Question: What is the suspected problem?
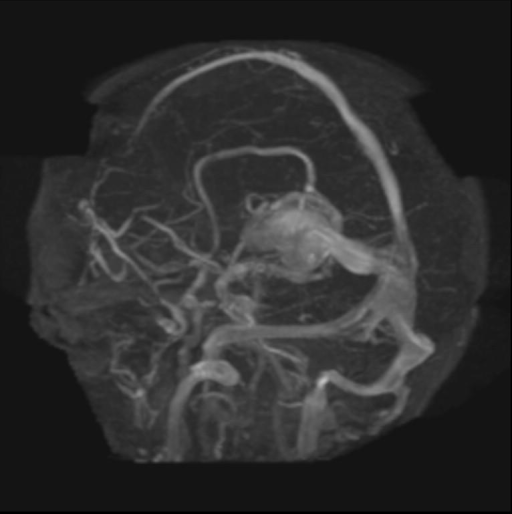
Answer: The findings suggest Chest radiograph demonstrates branching opacity in a bronchovascular distribution in the right middle lobe.
Review of prior imaging demonstrates presence of a Vein of Galen Malformation (VOM) with recent embolization treatment with Onyx. Multiple serpentine flow voids seen on MRI. Angiogram confirms shunting from multiple feeders into a dilated Vein of Galen, draining into an enlarged straight sinus.. Focal aneurysmal dilation in the region of the Vein of Galen.. The patient might have a history of 8 yo girl for follow-up of after embolization of Vein of Galen Aneurysm with Onyx.  A Chest X-ray was ordered to confirm endotracheal tube placement following an uneventful post-operative course..